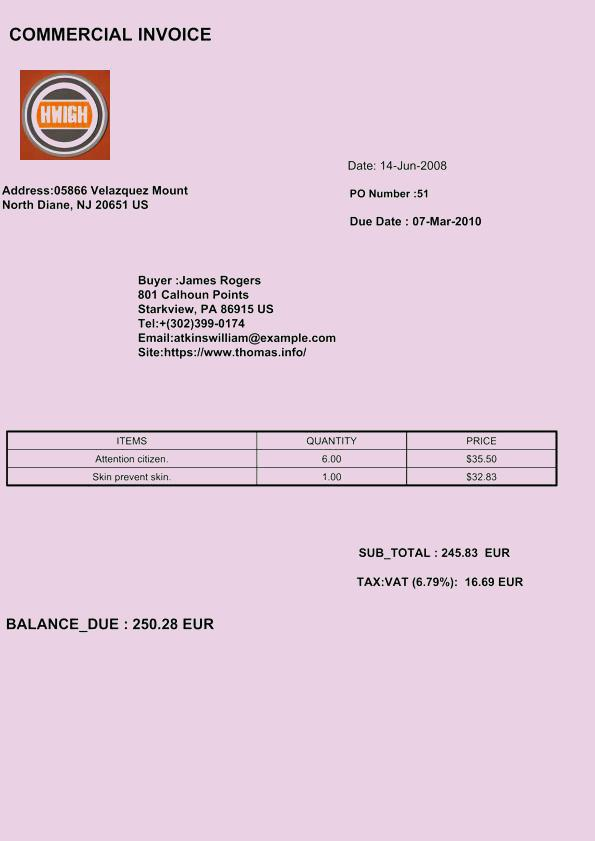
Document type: Invoice